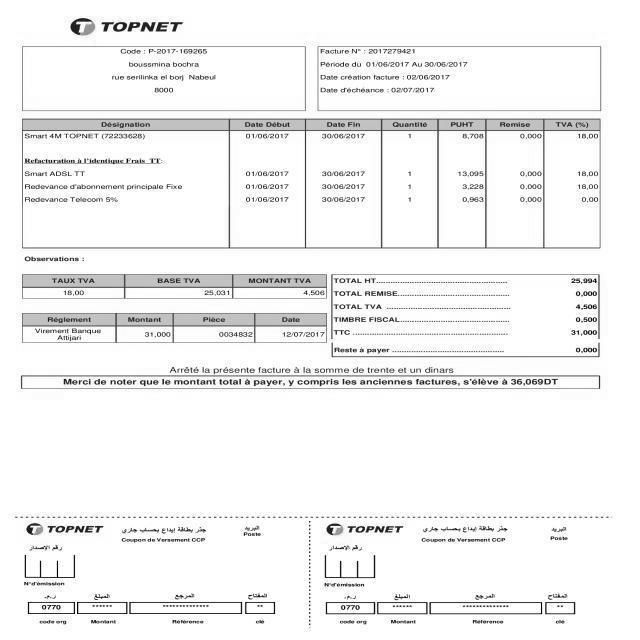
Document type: Invoice